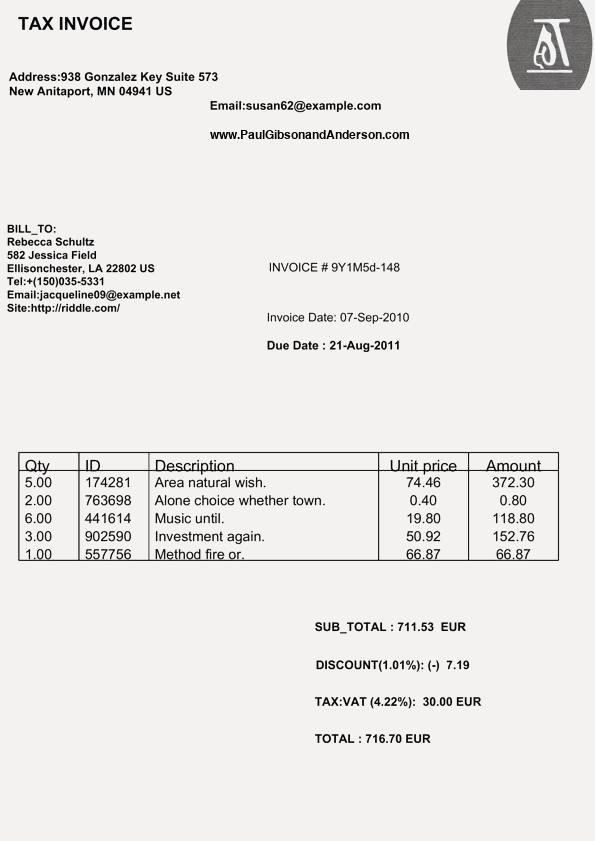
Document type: Invoice